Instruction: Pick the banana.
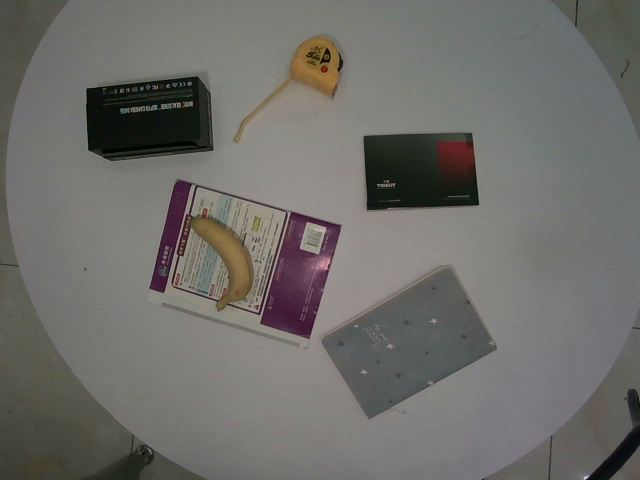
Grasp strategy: vertical